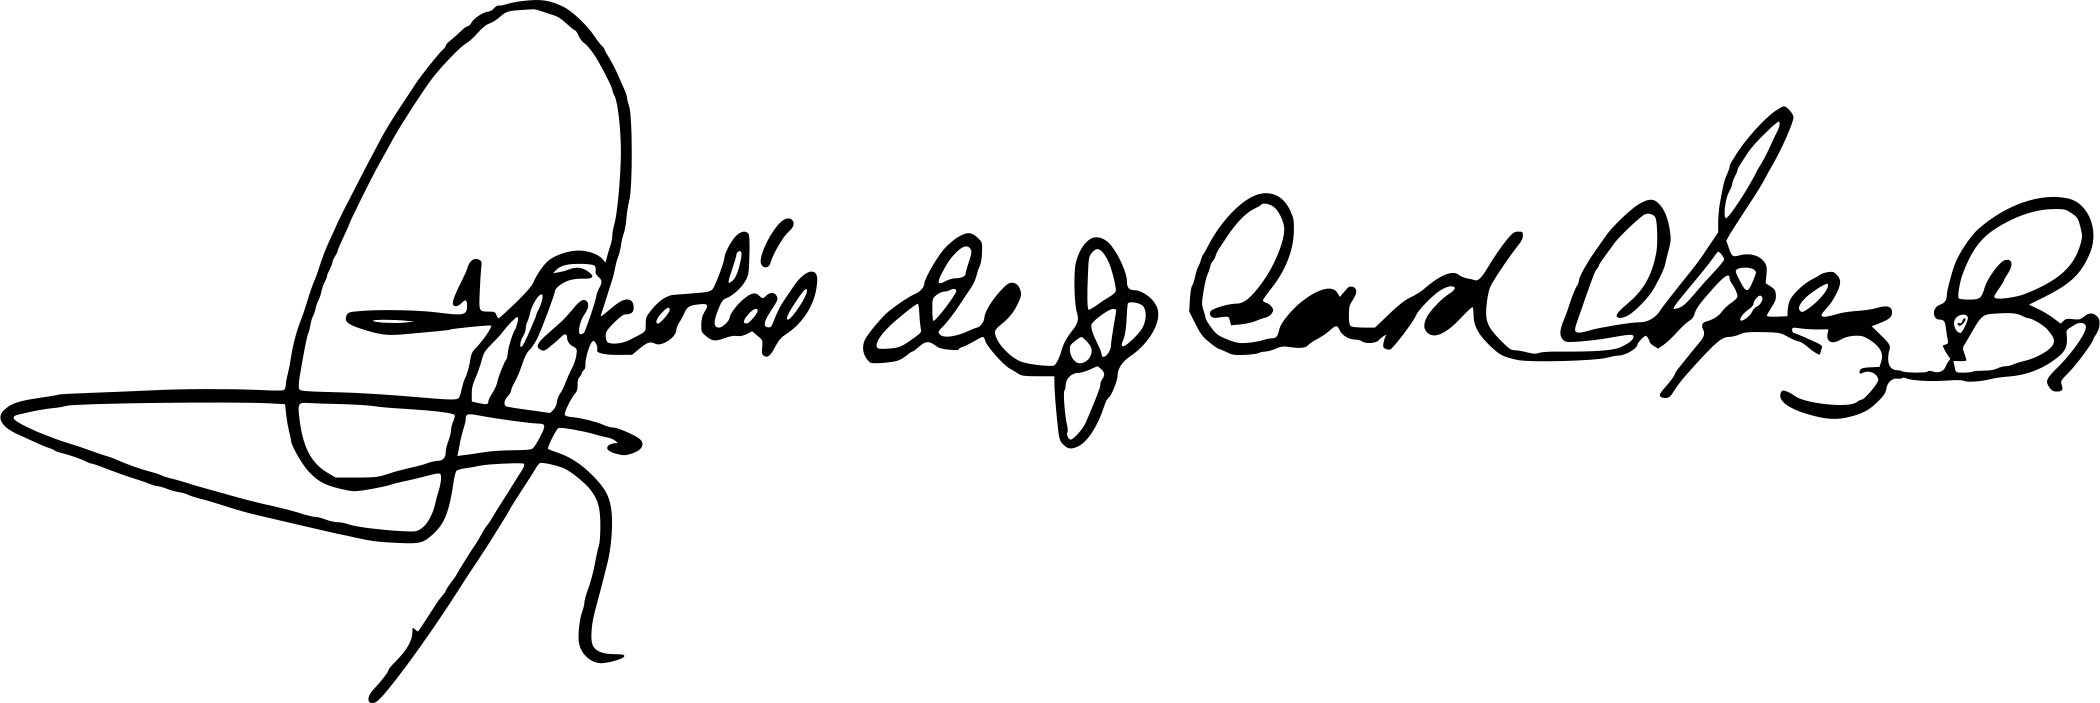
Signature of: nicolás de jesús lópez rodríguez